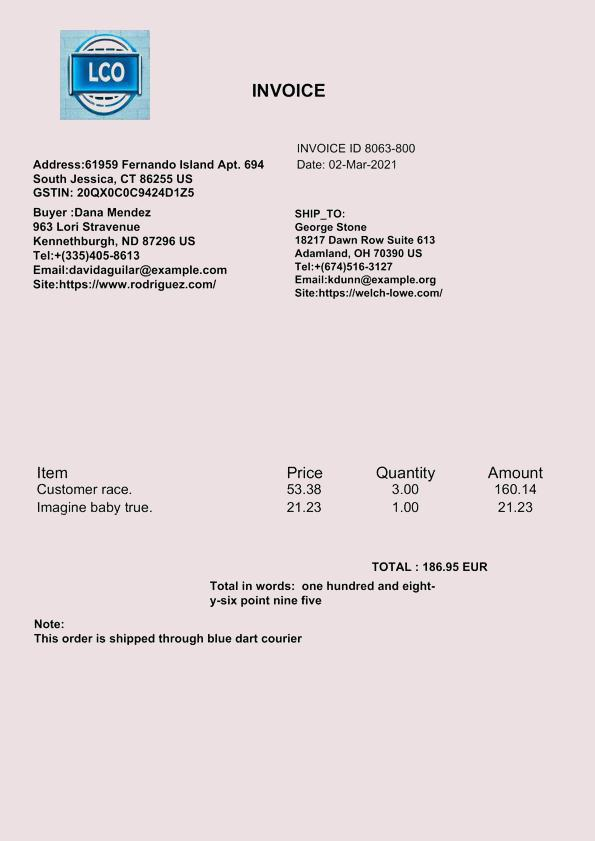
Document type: Invoice